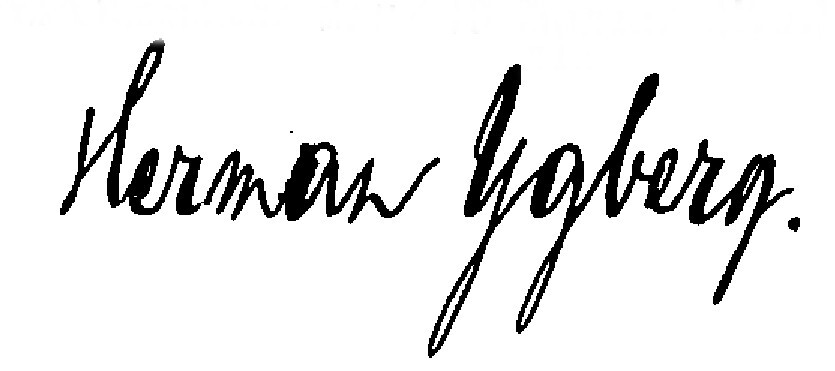
Signature of: herman ygberg